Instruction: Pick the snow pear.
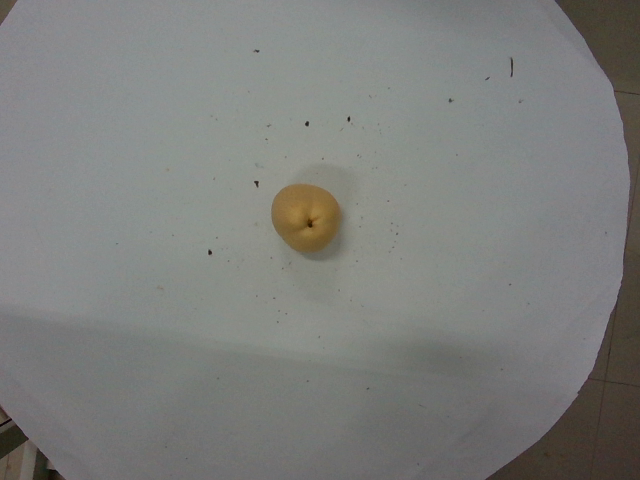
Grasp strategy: vertical